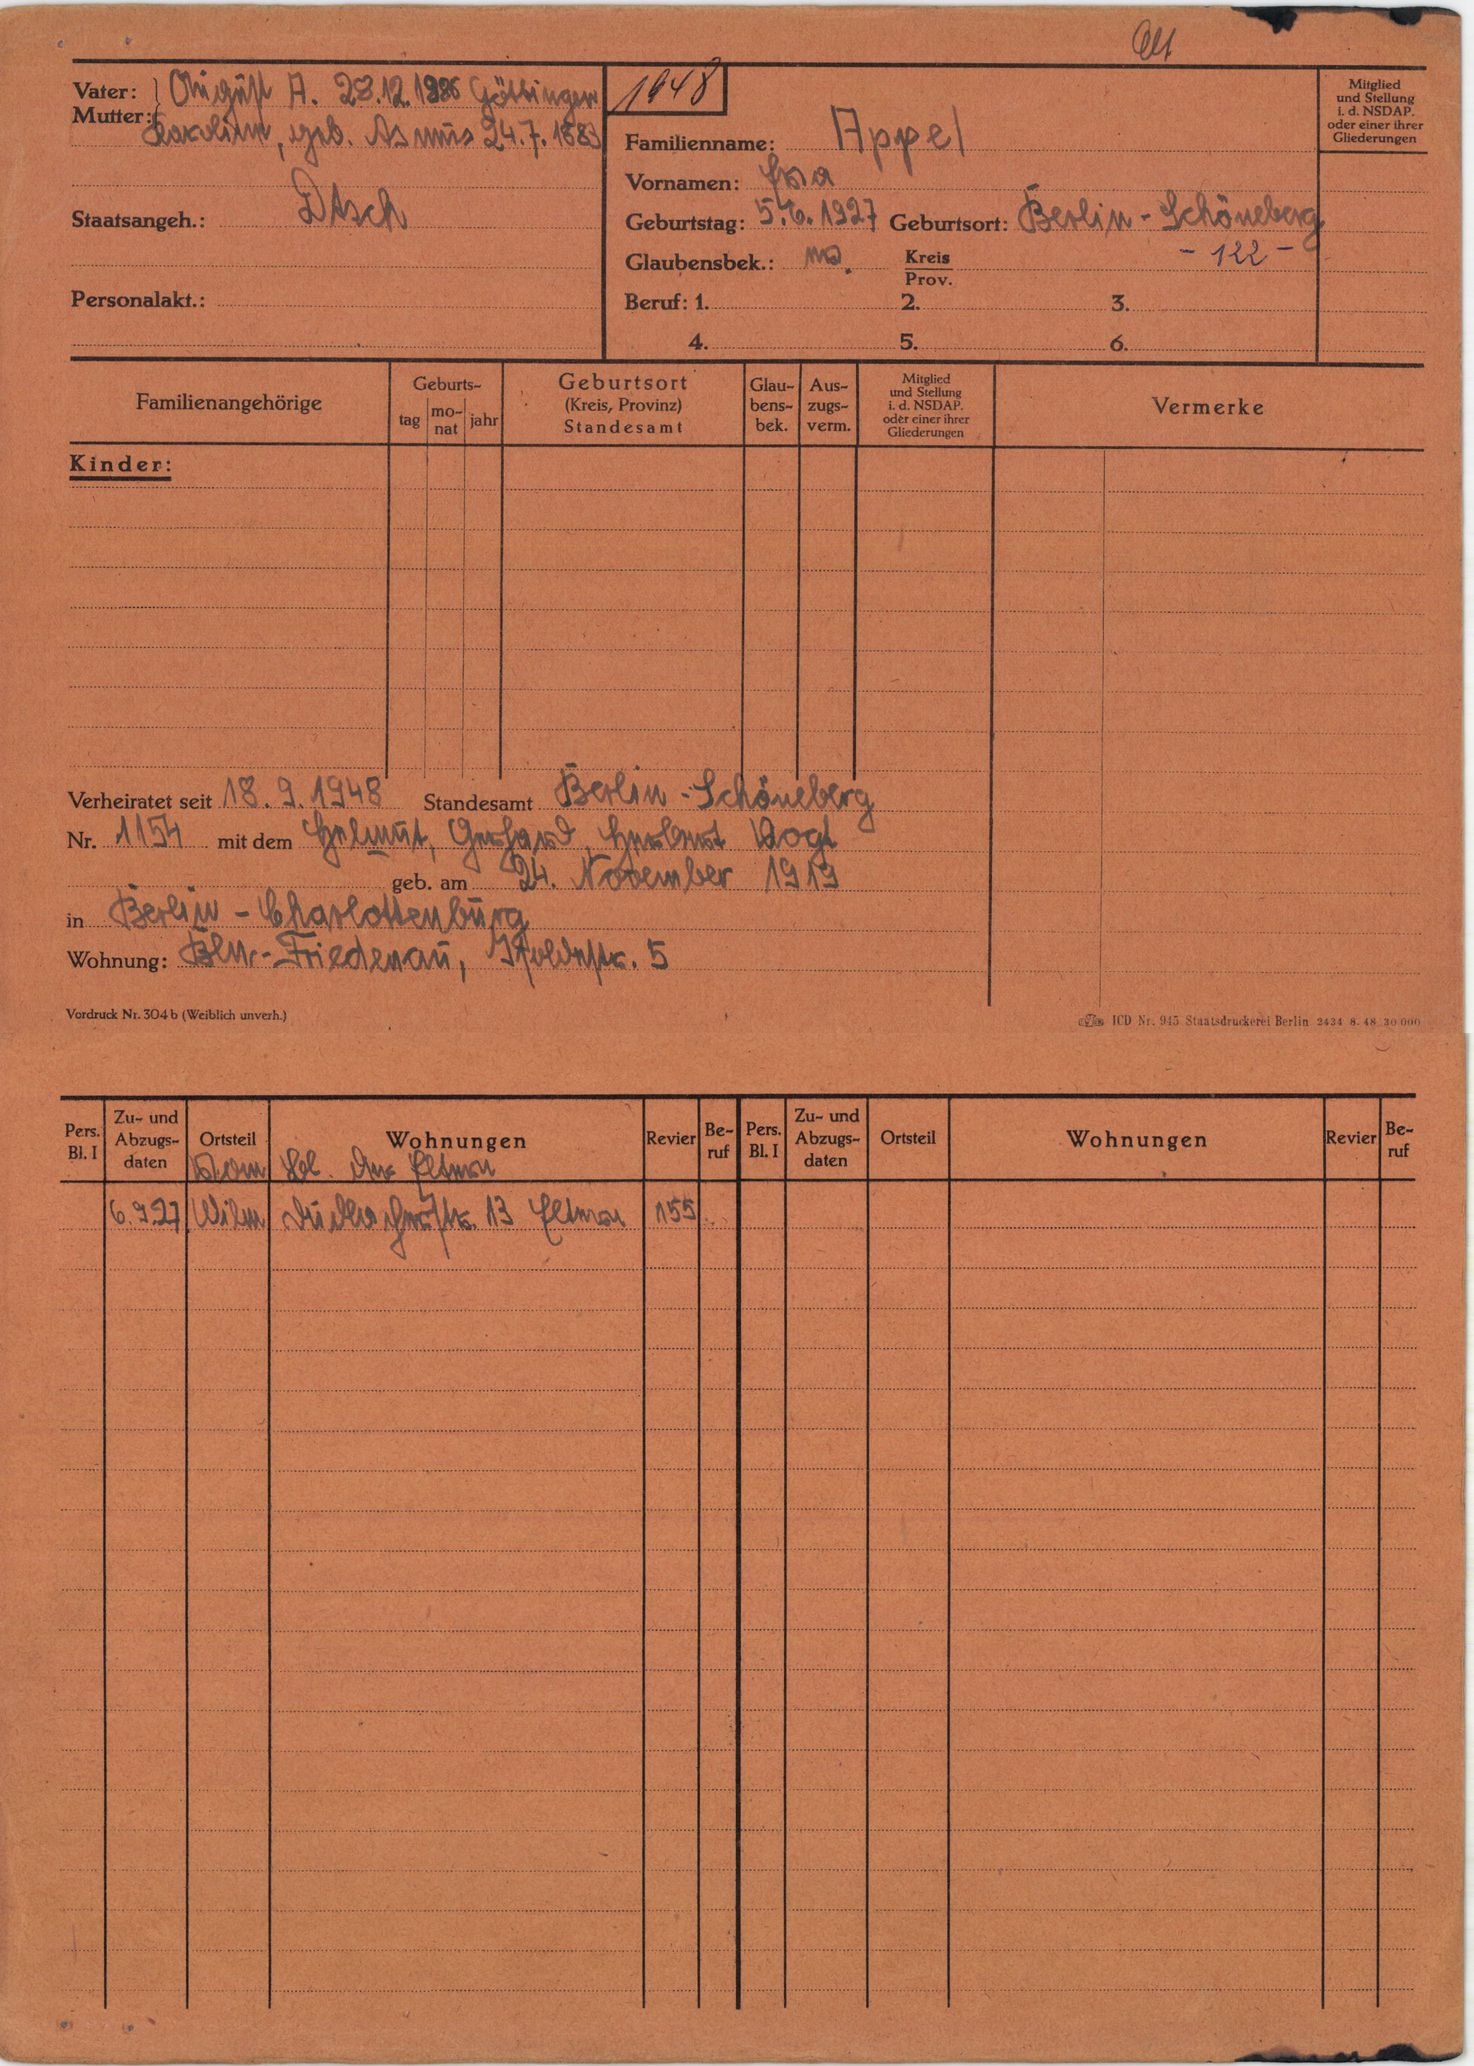
Appel